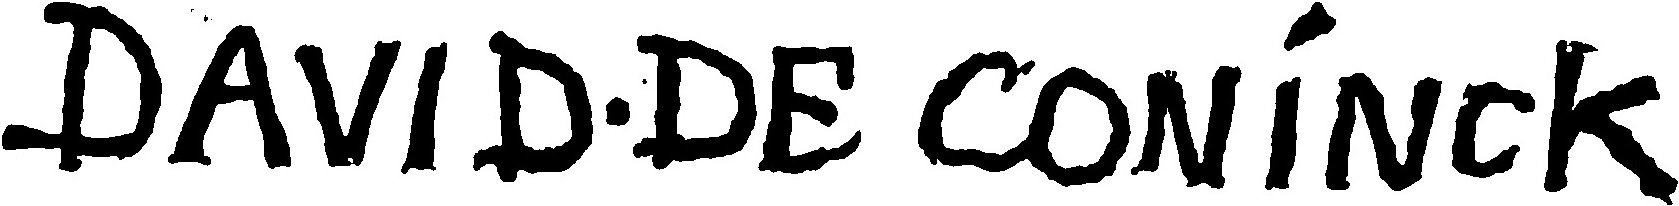
Signature of: david de coninck